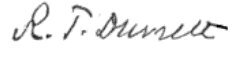
Signature of: reuben t durrett